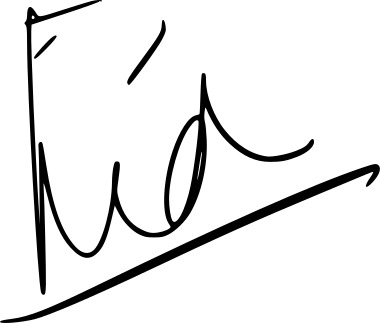
Signature of: eider mendoza